Question: Which state is mentioned in the document?
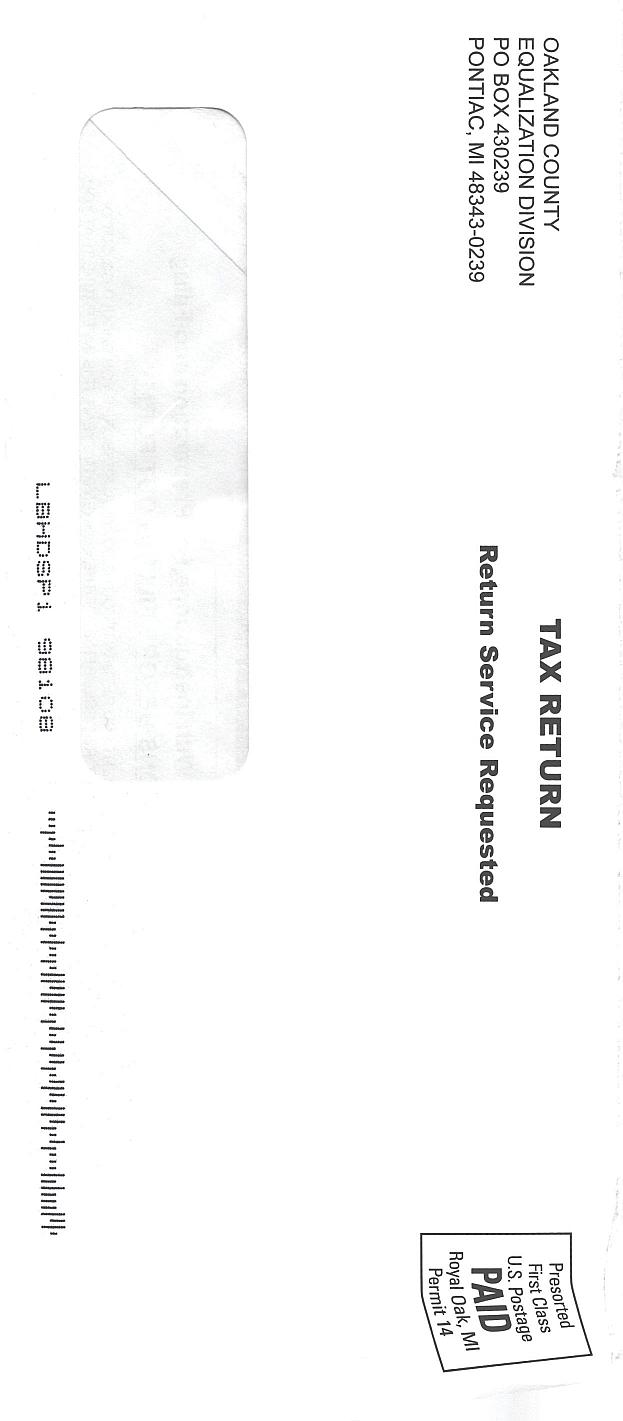
Answer: "Oakland County"